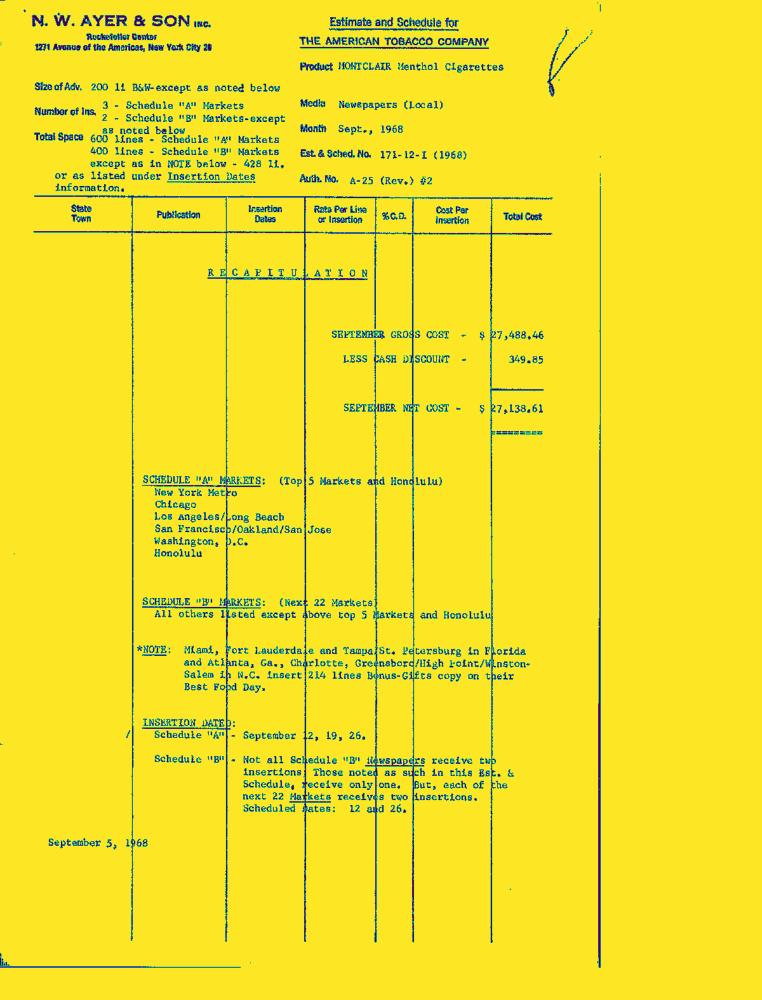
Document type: Invoice-Doc